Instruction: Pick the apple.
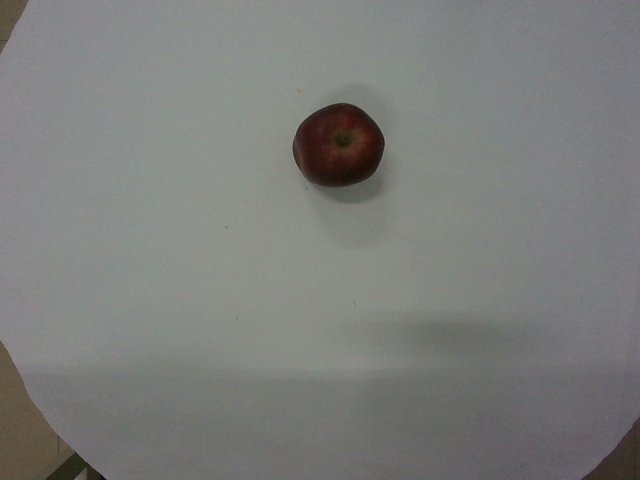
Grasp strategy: vertical